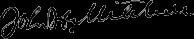
Signature of: john h mitchell